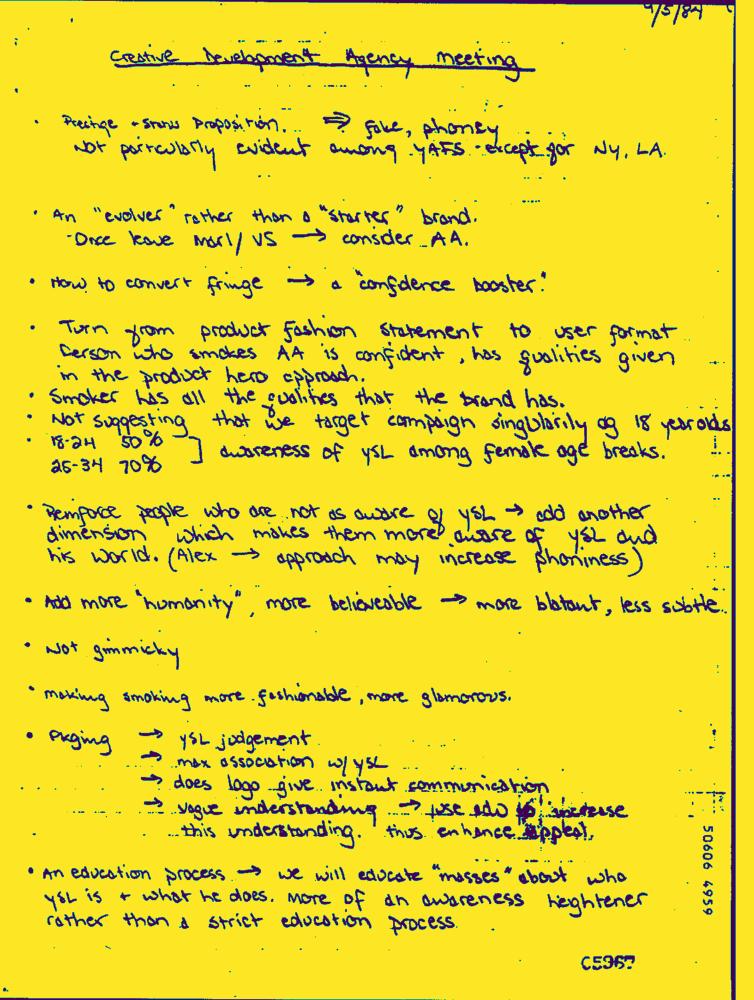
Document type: Hand-Written